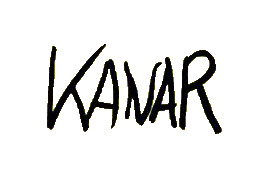
Signature of: kanar